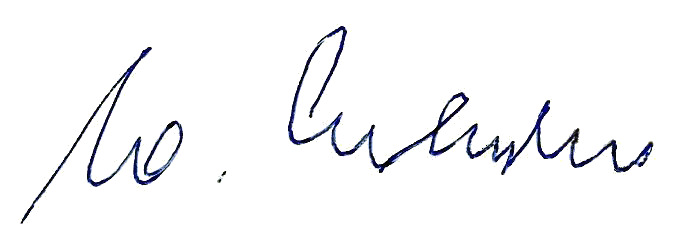
Signature of: yury sneshko